Question: How does the patient history play a role?
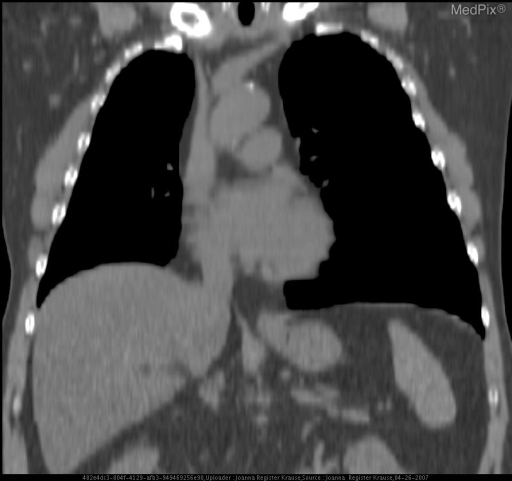
Answer: The patient's history of 64 y.o. man with a Hx of HTN, HLD, DM2, CAD, with recent intermittent angina. Angioplasty 3 days ago showed 60% obstruction of left main coronary artery. Pt scheduled in 1 week for for 2 vessel CABG,  LIMA to LAD and SVG to Ramus Intermedius. is key in understanding the case.